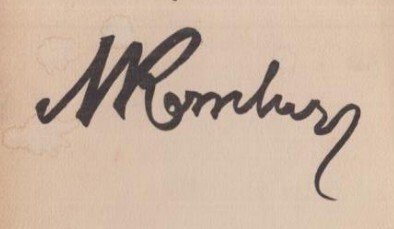
Signature of: michael romberg